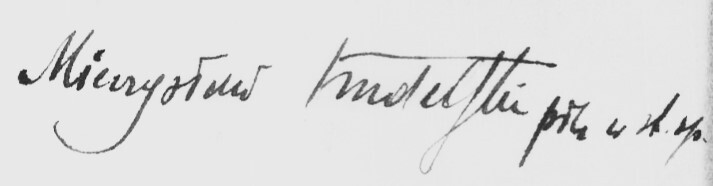
Signature of: mieczysław tadeusz kudelski